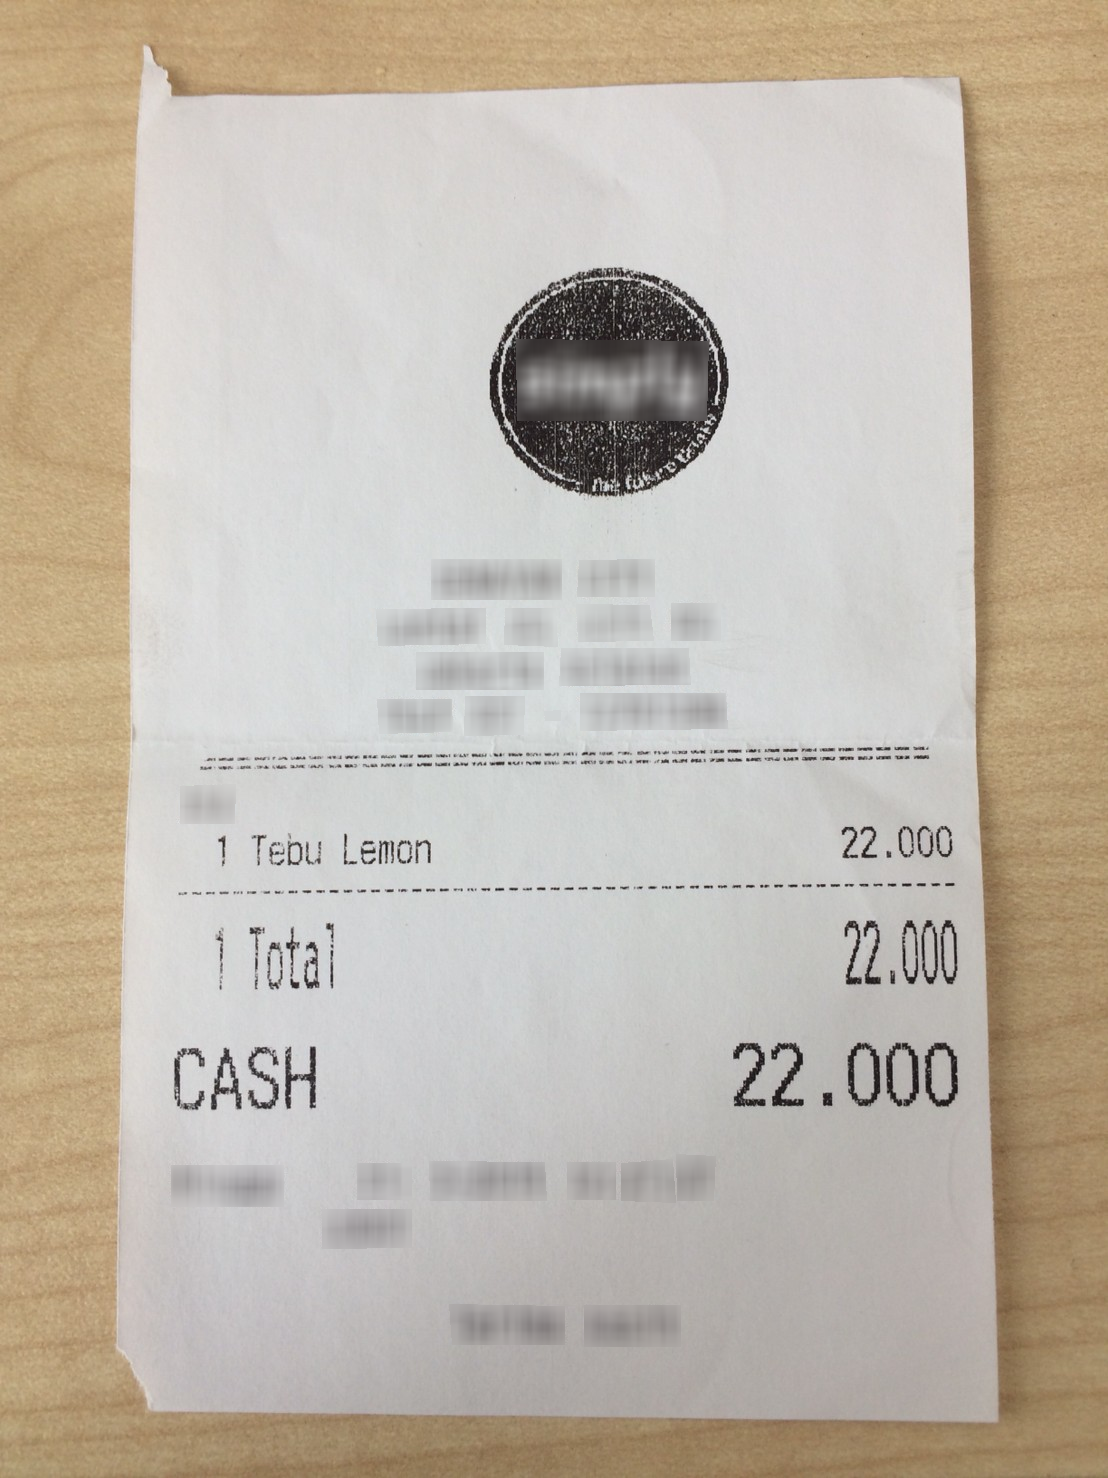
Number of items: 3
Total: 22.000
OCR text regions:
text: Tebu
text: Lemon
text: 1
text: 22.000
text: Total
text: 22.000
text: CASH
text: 22.000
text: 1